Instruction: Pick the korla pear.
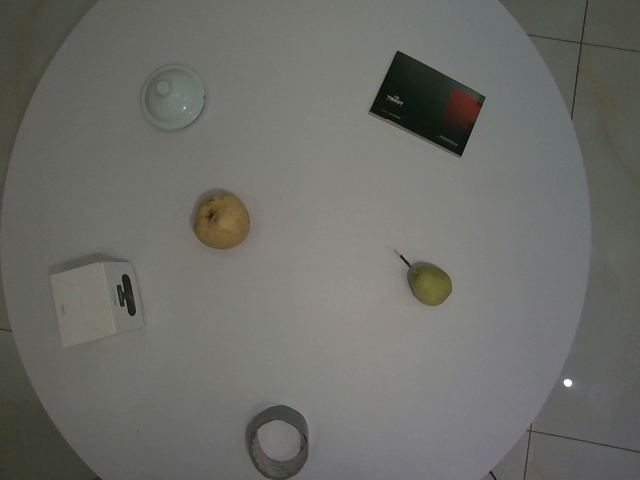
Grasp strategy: vertical